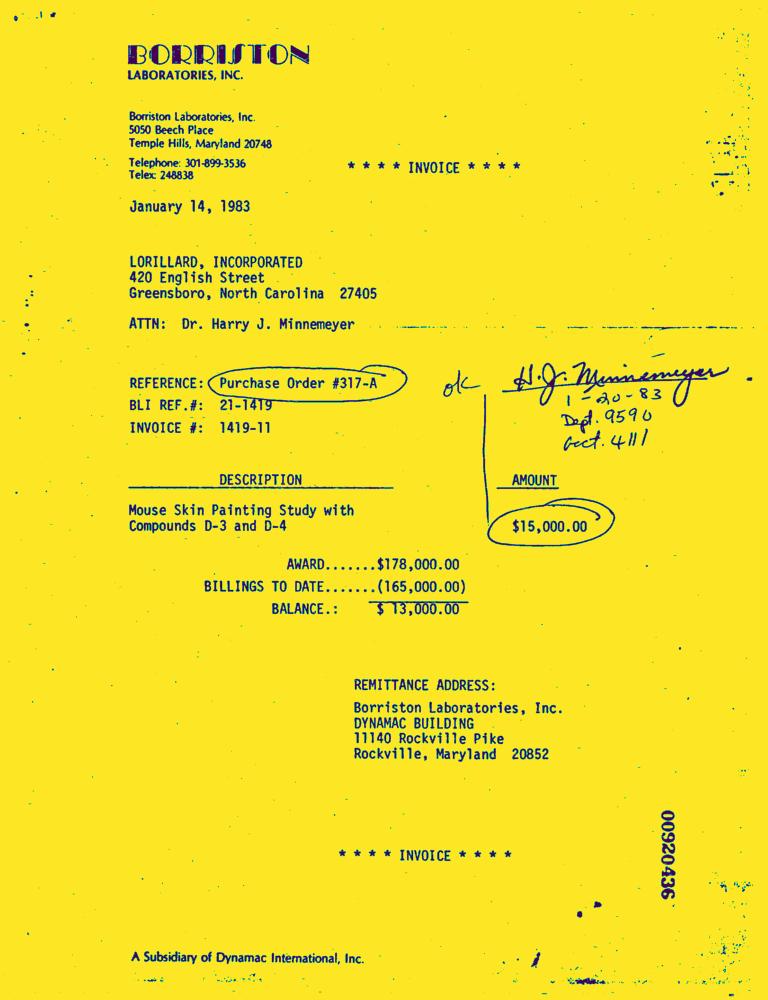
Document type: Invoice-Doc